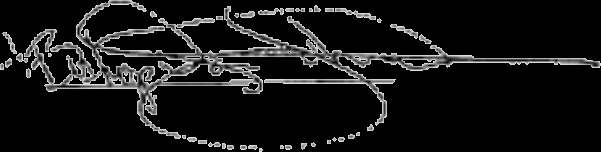
Signature of: dan johnson